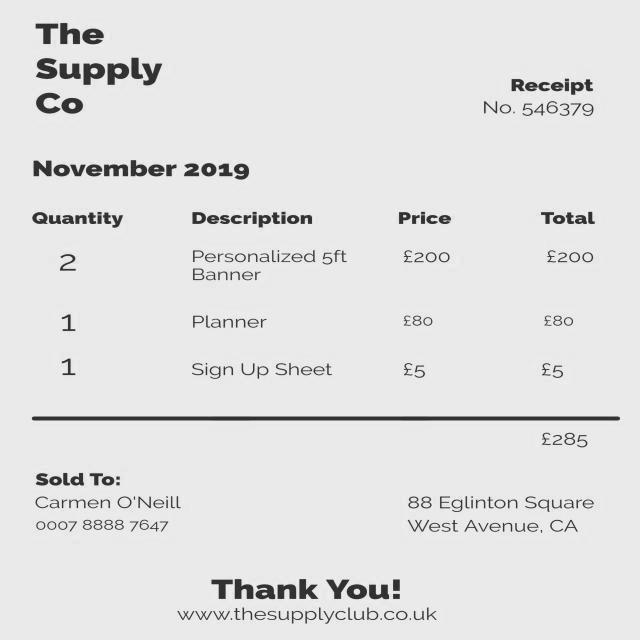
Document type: Invoice